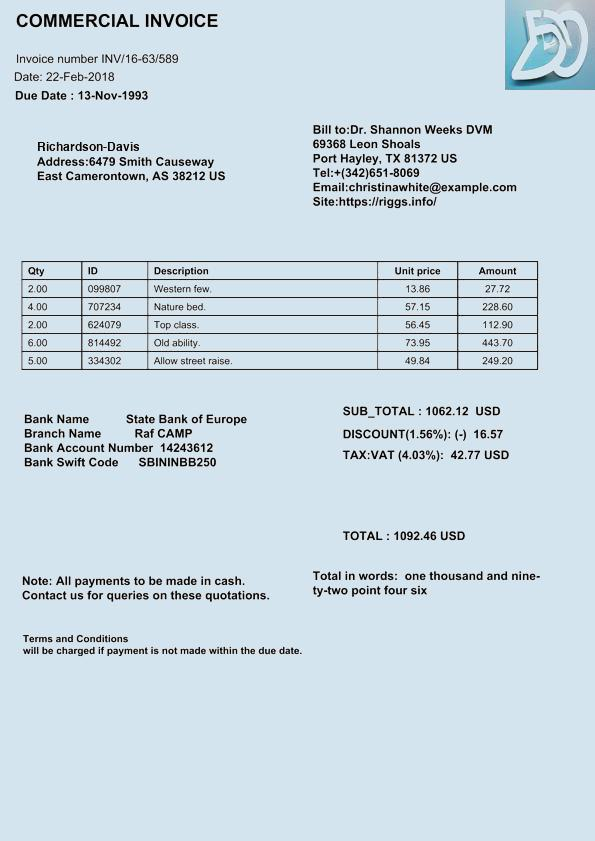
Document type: Invoice